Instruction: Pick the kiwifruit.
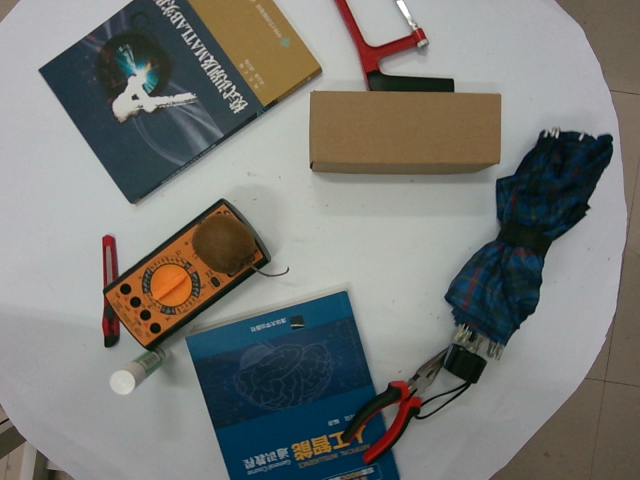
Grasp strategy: vertical